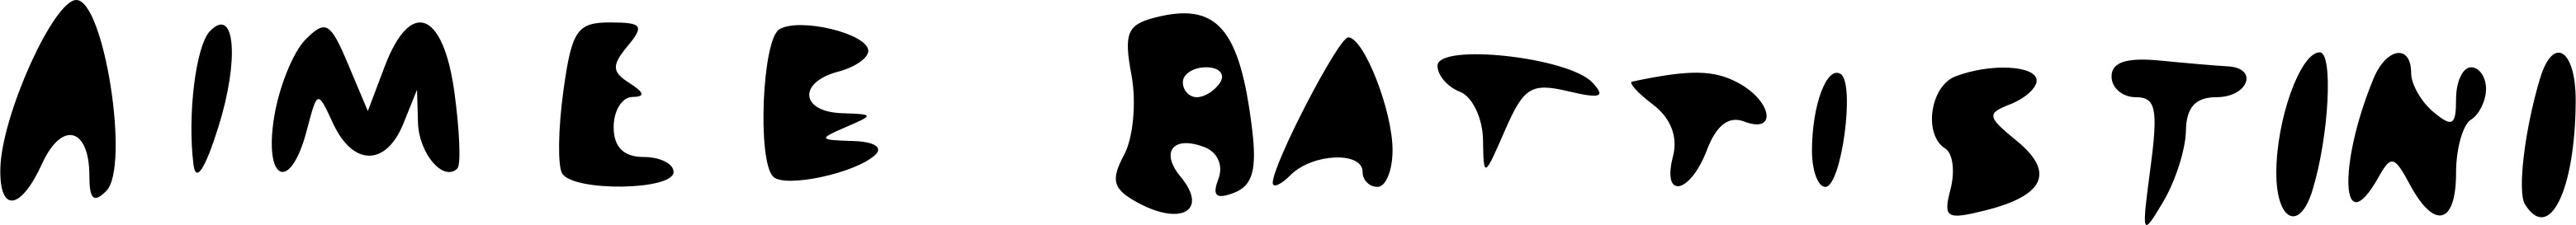
Signature of: aimée battistini